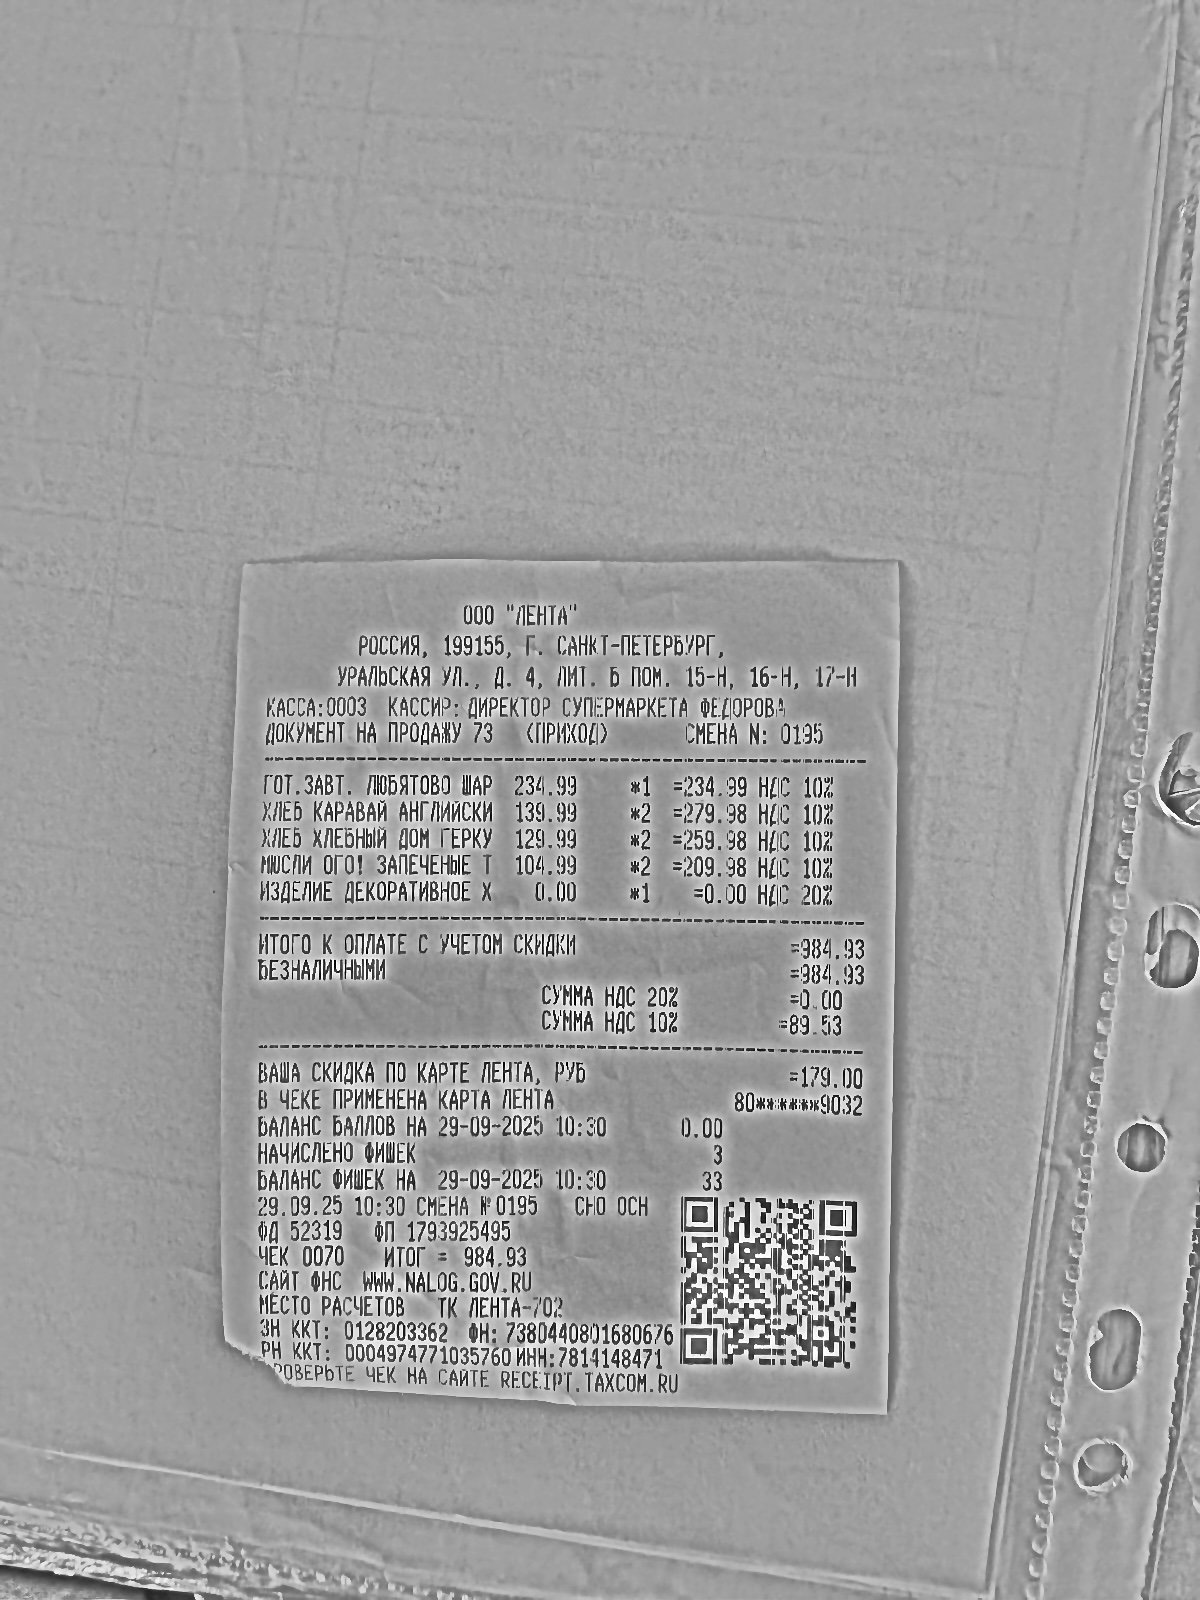
Продавец: ООО "ЛЕНТА"
ИНН: 7814148471
Дата: 29.09.25
Товары: ГОТ. ЗАВТ. ЛЮБЯТОВО ШАР; ХЛЕБ КАРАВАЙ АНГЛИЙСКИ; ХЛЕБ ХЛЕБНЫЙ ДОМ ГЕРКУ; МЮСЛИ ОГО! ЗАПЕЧЕНЫЕ Т; ИЗДЕЛИЕ ДЕКОРАТИВНОЕ Х
Количество: 1; 2; 2; 2; 1
Цена: 234.99; 139.99; 129.99; 104.99; 0.00
Сумма: 234.99; 279.98; 259.98; 209.98; 0.00
Итого: 984.93